Question: What was observed in the imaging?
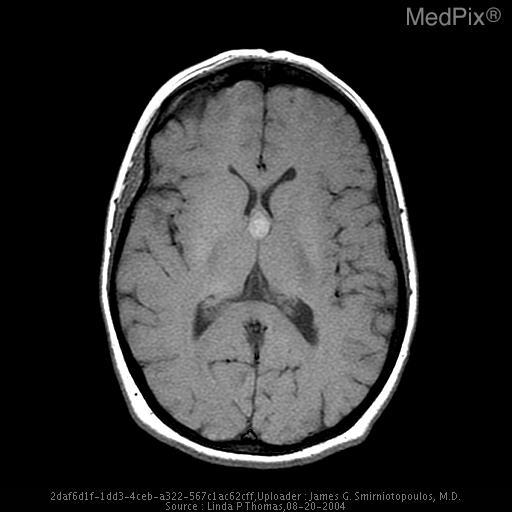
Answer: The imaging shows 11 x 11 x 13 mm nonenhancing well-circumscribed mildly T1 hyperintense and markedly T2 hypointense round mass in the anterior-superior third ventricle without ventricular enlargement. There is a well-circumscribed mildly T1 hyperintense and markedly T2 hypointense, nonenhancing mass, in the anterior-superior third ventricle.  The hypointensity has been called the "black hole" effect of Colloid Cyst..